Question: What do the imaging results show?
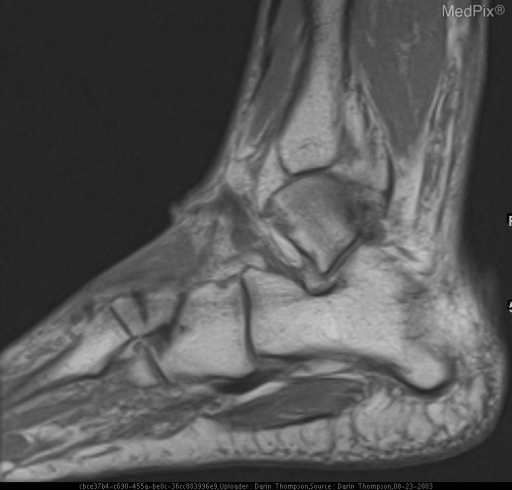
Answer: The imaging shows MRI:  Bone marrow edema within the lateral cuneiform bone with transverse fracture line.  Thickened plantar fascia with high T2 signal near calcaneal insertion also was seen consistent with plantar fasciitis. Bone marrow edema within the 1-3 cuneiform bones with transverse fracture line through 3rd cuneiform..